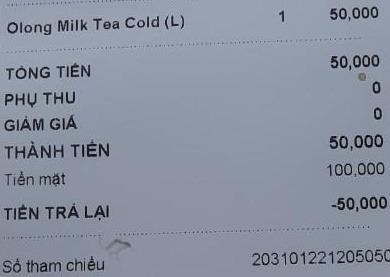
<table>
<tr>
<td>Olong Milk Tea Cold (L)</td>
<td>1</td>
<td>50,000</td>
</tr>
</table>

TỔNG TIỀN 50,000
PHỤ THU 0
GIẢM GIÁ 0
THÀNH TIỀN 50,000
Tiền mặt 100,000
TIỀN TRẢ LẠI -50,000

Số tham chiếu 203101221205050